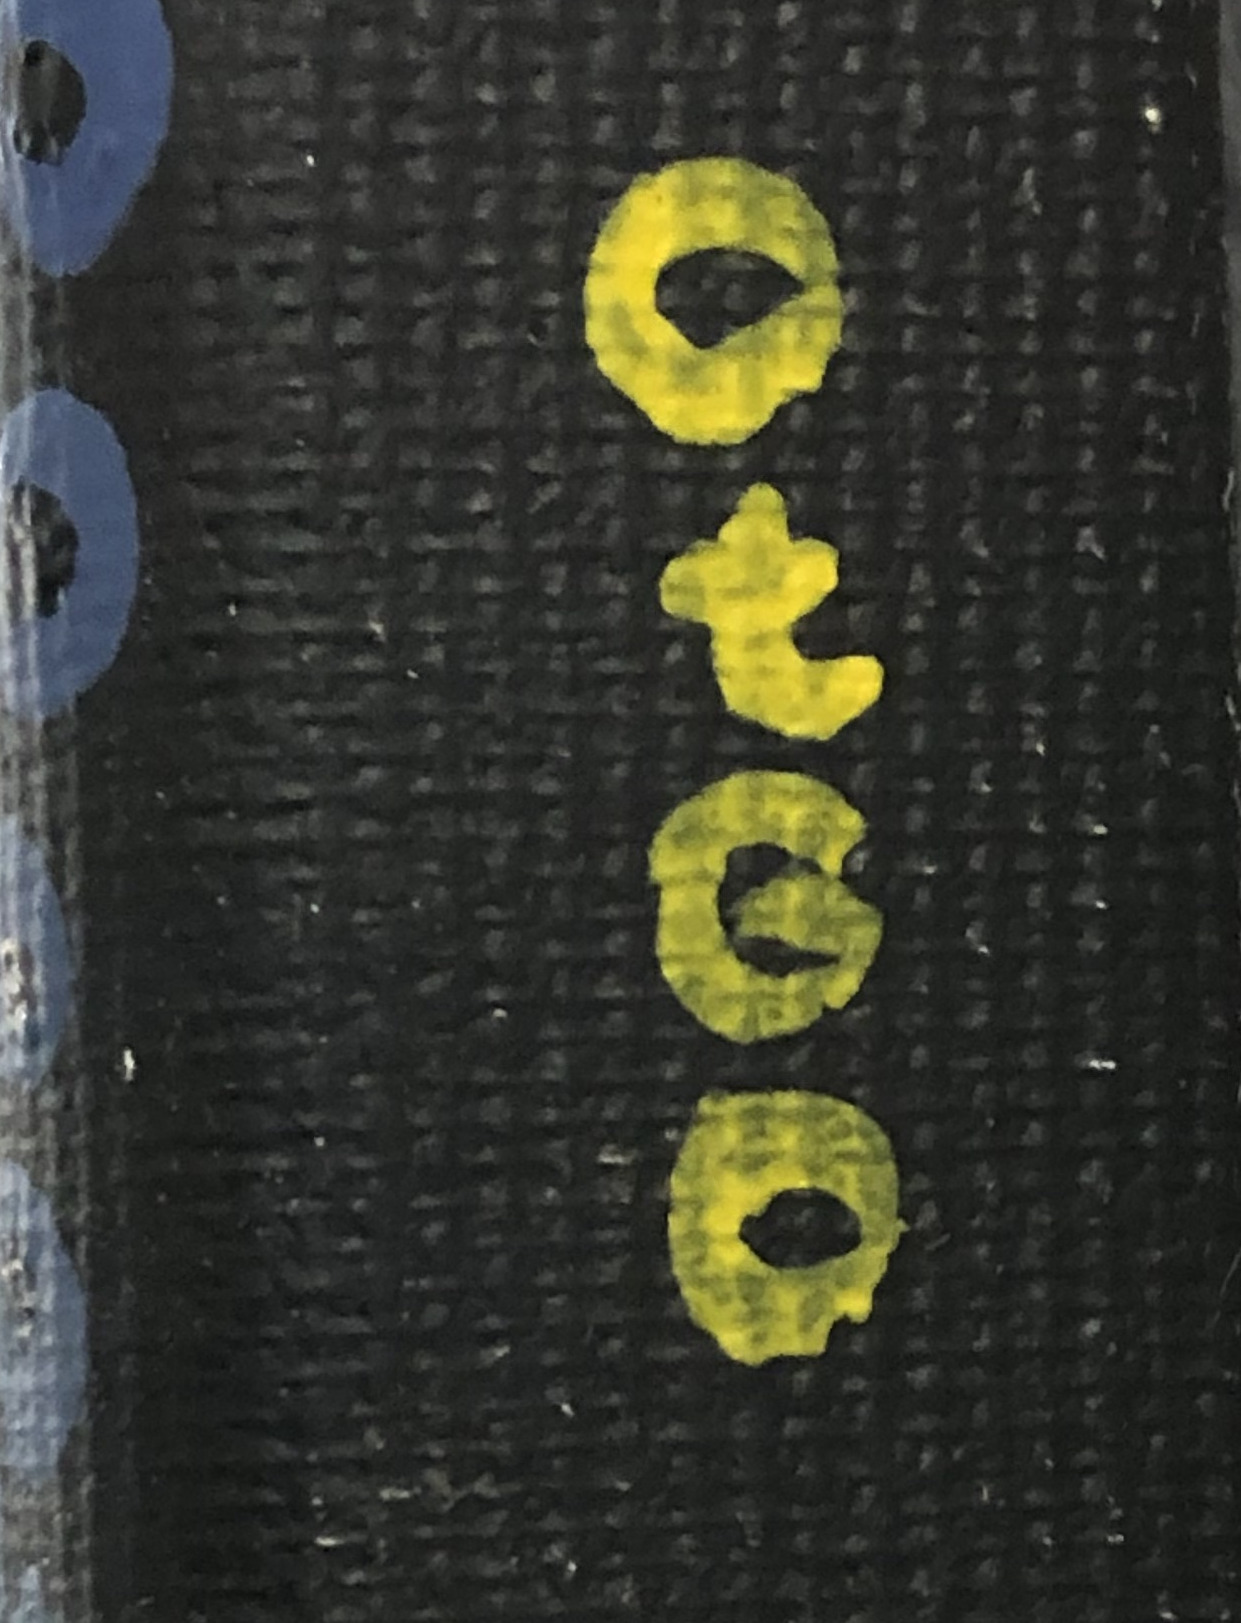
Signature of: otgonbayar ershuu